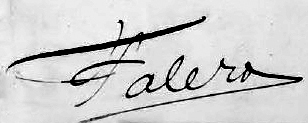
Signature of: luis ricardo falero